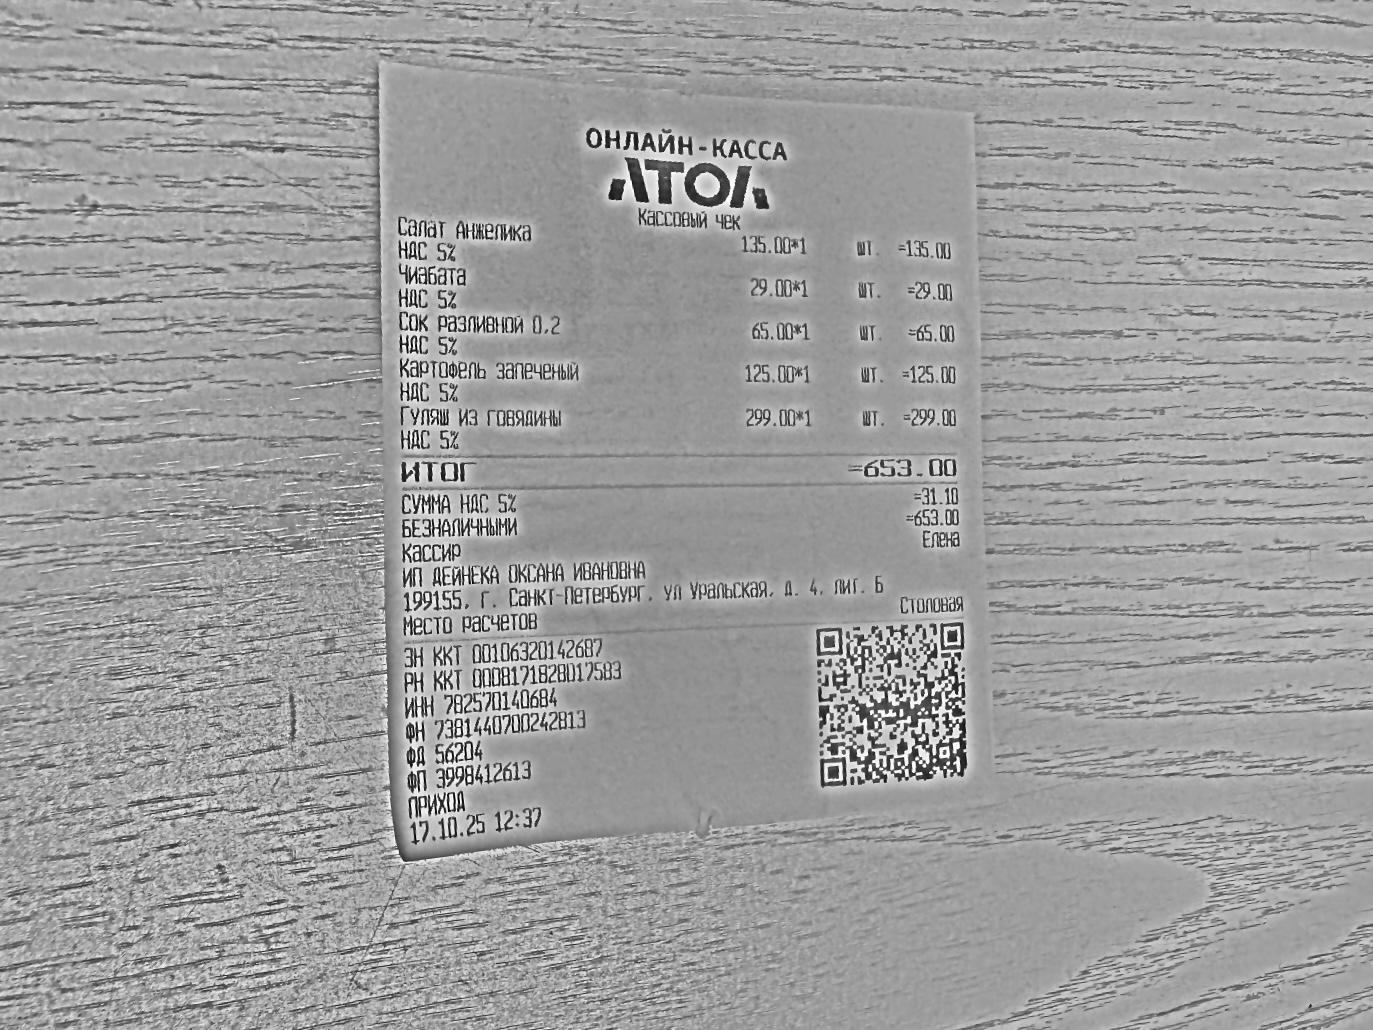
Продавец: ИП ДЕЙНЕКА ОКСАНА ИВАНОВНА
ИНН: 782570140684
Дата: 17.10.25
Товары: Салат Анжелика; Чиабата; Сок разливной 0,2; Картофель запеченый; Гуляш из говядины
Количество: 1; 1; 1; 1; 1
Цена: 135.00; 29.00; 65.00; 125.00; 299.00
Сумма: 135.00; 29.00; 65.00; 125.00; 299.00
Итого: 653.00